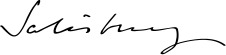
Signature of: robert gascoyne cecil 3rd marquess of salisbury